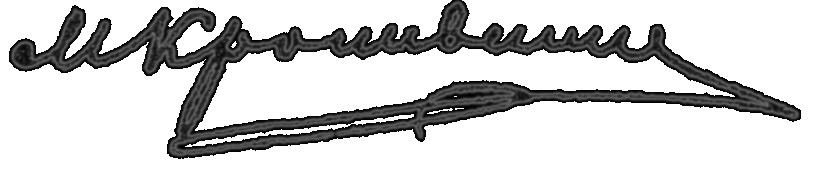
Signature of: marko kropyvnytskyi